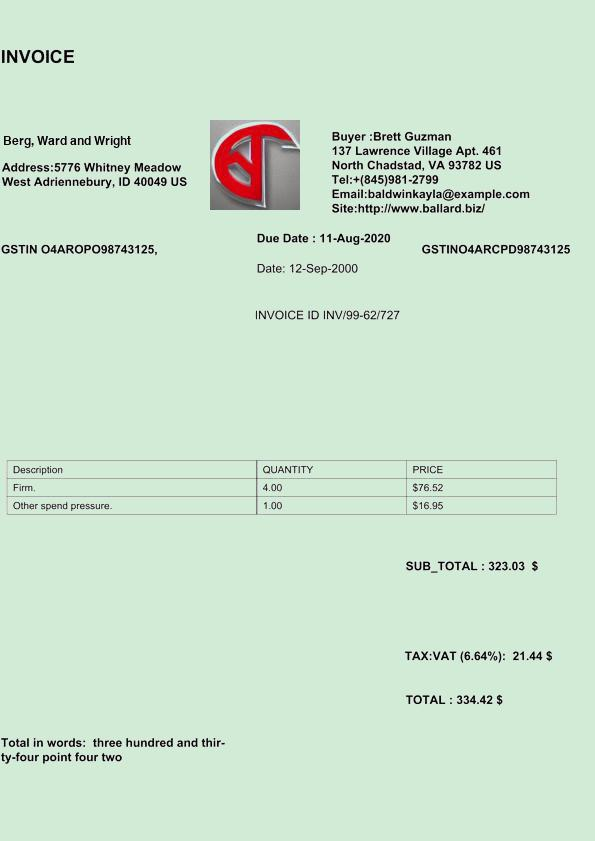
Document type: Invoice